Question: What could the diagnosis suggest?
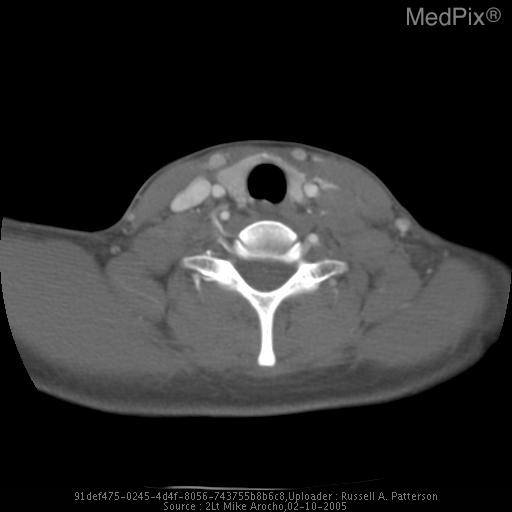
Answer: The possible diagnosis includes •  Malignancy
» Hodgkin’s disease
» Non-Hodgkin’s lymphoma
» Mediastinal malignancy
•  Benign neoplasm
•  Granulomatous disease
•  Other inflammation (abscess)
•  Congenital abnormality.